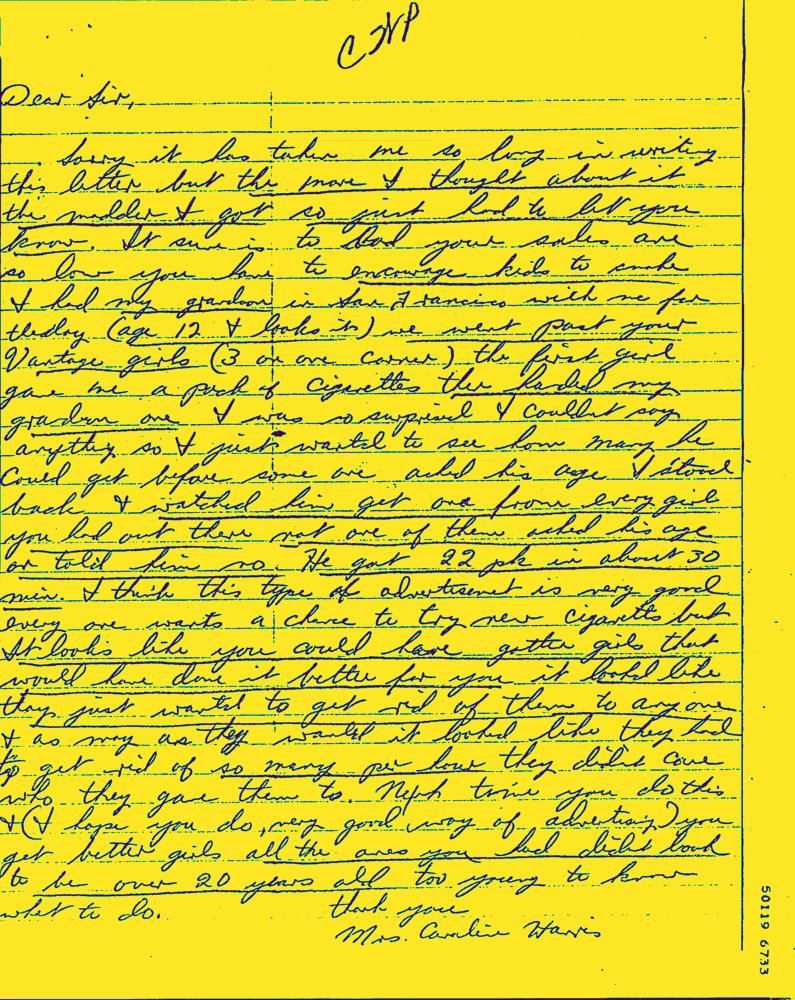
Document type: Hand-Written